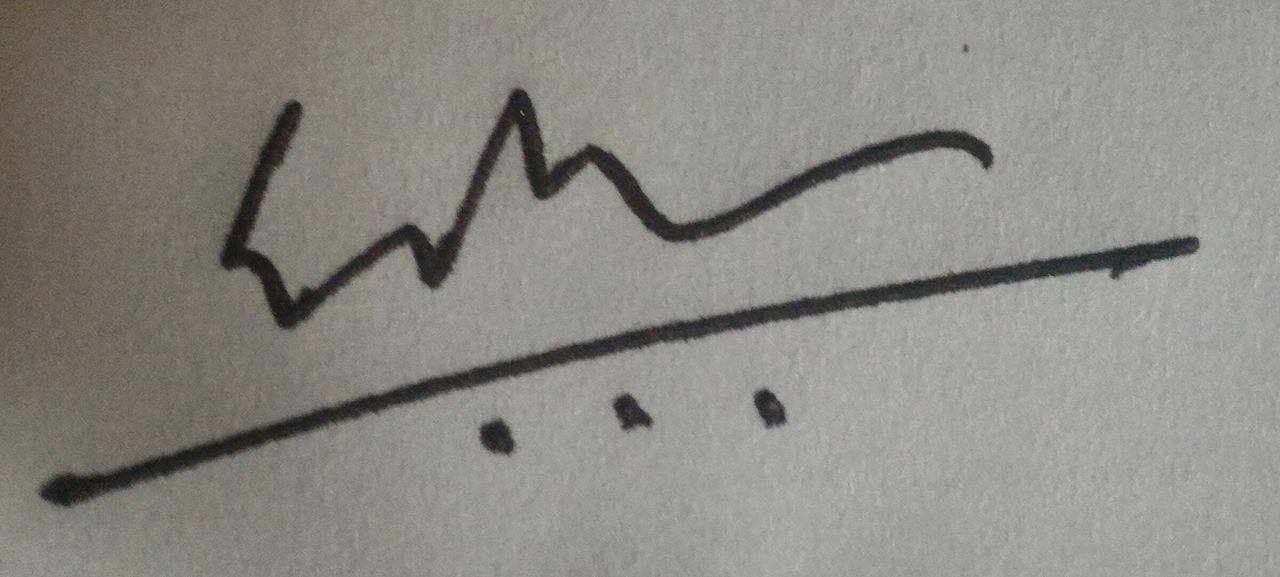
Signature of: dhwanil parekh